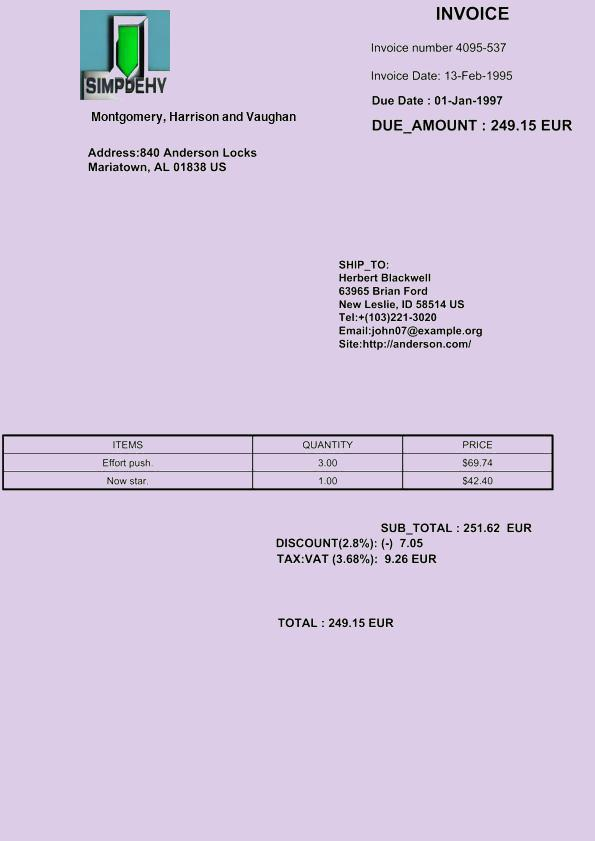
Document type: Invoice